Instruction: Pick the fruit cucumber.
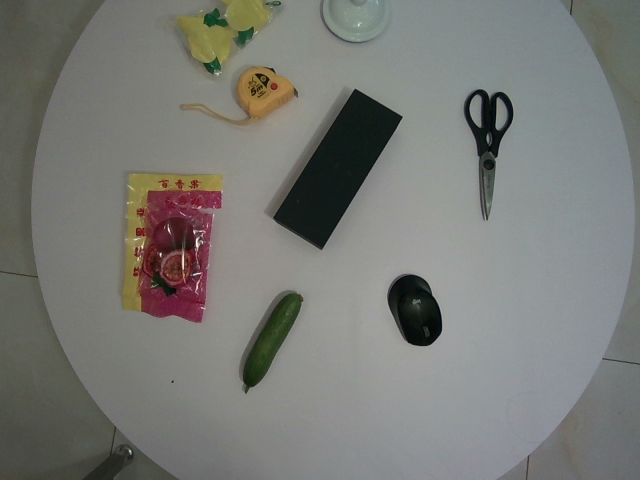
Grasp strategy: vertical